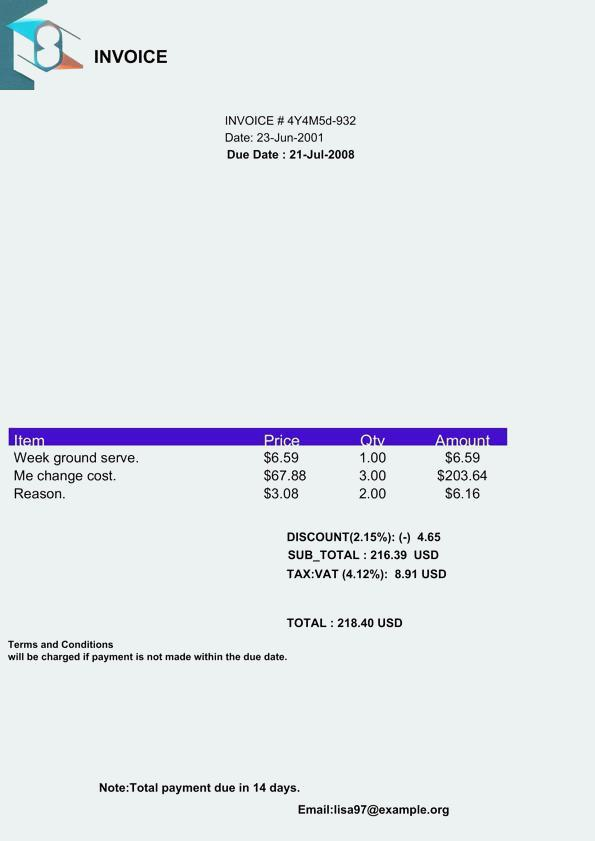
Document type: Invoice